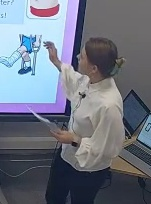
Транскрипция: your hand. Who wants?
Категория: Коммуникативные модальности
Подкатегория: Паравербальное
Описание действия: Педагог рассказывает ученикам, как вести себя в случае, если они хотят ответить на вопрос - поднять руку, это же она и показывает.
Контекст и комментарии: Контекст до: ученики слушали подготовленное для них задание. Реакция после: ученики обратили внимание на представленное задание, начали предлагать ответы. Педагогический смысл: ученики вовлеклись в процесс, обратили большее внимание на представленное задание.